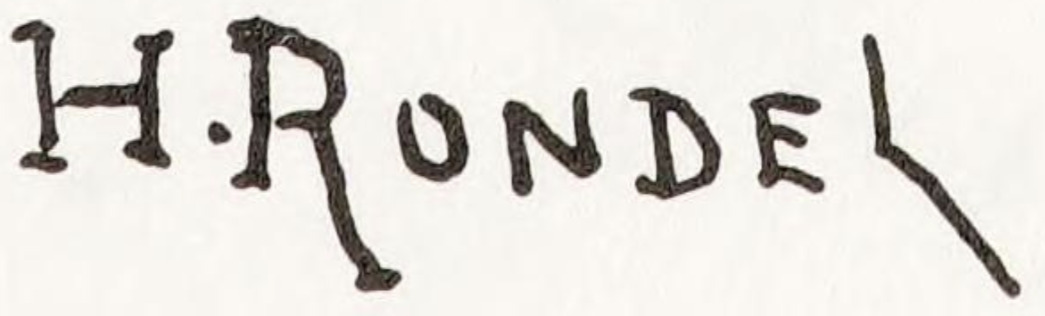
Signature of: henri rondel